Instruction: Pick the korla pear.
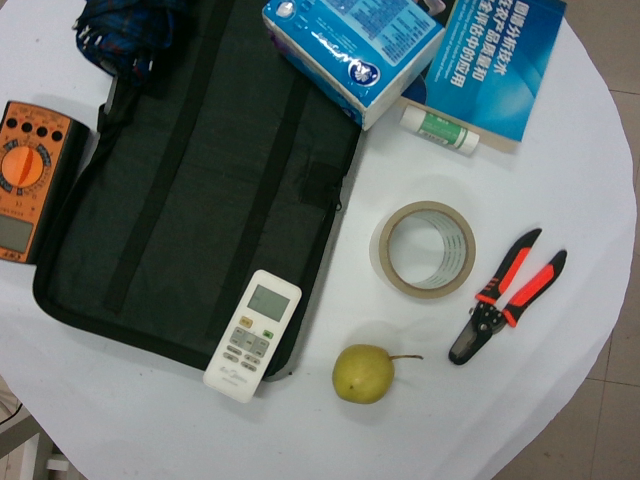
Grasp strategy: vertical